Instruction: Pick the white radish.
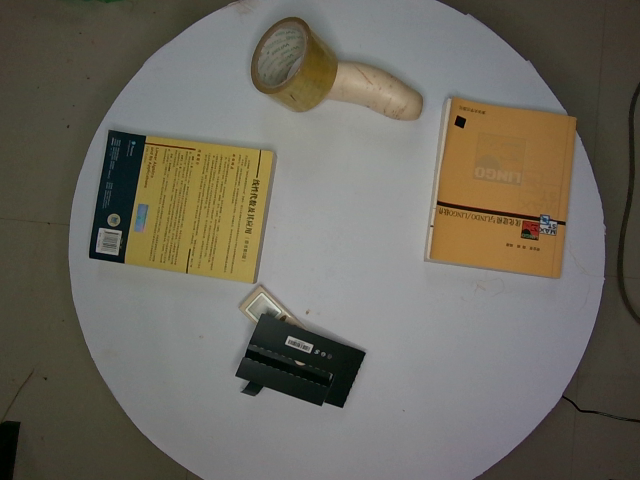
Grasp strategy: vertical